Patient: Male, age 17
A 17-year-old boy with acute myeloid leukaemia (AML) received an allo-HSCT from a human leukocyte antigen-matched sibling donor in May 2020. The conditioning regimen consisted of cytarabine, busulfan, cyclophosphamide, and porcine antilymphocyte globulin (p-ALG), with graft-versus-host disease (GVHD) prophylaxis of cyclosporine A (CsA), mycophenolate mofetil (MMF), and short-course methotrexate (MTX). Oral voriconazole was administered as prophylaxis for possible fungal infection, maintaining the trough level between 2 and 5 mg/L after transplantation. Neutrophil and platelet engraftment was achieved on day 17 (day + 17) and day + 19 after allo-HSCT, respectively, and the patient was safely discharged on day + 20. The initial post-transplantation course was uncomplicated, and stable donor chimerism was achieved from day + 43.
On day + 52, the patient was hospitalised for nausea, vomiting, abdominal pain, and severe watery diarrhoea (35 ml/kg/24 h) without fever or liver dysfunction. Paediatric colonoscopy with multiple biopsies confirmed the diagnosis of overall grade IV acute GVHD in the gastrointestinal tract. Methylprednisolone (2 mg/kg/day), tacrolimus (1 mg/day), and basiliximab (20 mg/dose/week) were promptly administered intravenously to prevent worsening of GVHD, in addition to parenteral nutrition and anti-diarrhoeal agents. Clinical conditions gradually improved, and a second endoscopy showed a smooth colonic mucosa without any residual signs of GVHD. On day + 114, the patient was discharged from the hospital.
On day + 123, the patient was readmitted for fever and anorexia without headache or diarrhoea. Computed tomography (CT) scan of the chest (Figure 1) revealed a new right upper lobe defined nodule (17 x 15 mm) surrounded by a ring of consolidation. Blood tests (Table 1) revealed a C-reactive protein level (CRP) of 208.9 mg/L [normal range (NR), <= 5 mg/L], with 7.19 x 109/L white blood cells (NR, 3.5-9.5 x 109/L) and 97 x 109/L platelets (NR, 125-350 x 109/L). Microbiological tests, including cultures and polymerase chain reaction (PCR) for pathogens, failed to identify any agents. Bone marrow evaluation revealed normal myeloid maturation without any signs of disease recurrence or acute GVHD and full-donor chimerism. He was treated empirically with intravenous voriconazole, acyclovir, imipenem, and linezolid. Three days later, the CRP level had decreased to 149 mg/L, but the patient's condition did not improve, and the patient developed a cough. The patient's blood sample was then sent to the Beijing Genomics Institute (BGI)-Wuhan for pathogen detection via next-generation sequencing (NGS). Two days later, NGS of the blood confirmed the presence of C. bertholletiae genetic material. Intravenous liposomal amphotericin B (LAmB, 1.14 mg/kg/day) and oral posaconazole delayed-release tablets (300 mg/dose, twice daily for 24 h loading dose, followed by 300 mg/dose/day maintenance) were promptly started on day + 132, along with a switch of antibiotic therapy from imipenem and linezolid to benzylpenicillin. Six days later, the patient's temperature was normal, and the cough decreased noticeably, but he experienced persistent headache and violent mood swings. A follow-up brain magnetic resonance imaging (MRI; Figure 2) identified signal abnormalities suggestive of left-side basal ganglia abscesses (28 x 18 mm) and signs of perifocal oedema. No bacteria, viruses, Mycobacterium tuberculosis, or mycoplasma was detected via NGS in the cerebrospinal fluid (CSF), but C. bertholletiae was detected. CSF studies revealed negative minimal residual disease (MRD) with flow cytometry analysis. A diagnosis of overall disseminated mucormycosis caused by C. bertholletiae involving the lung and intracranial basal ganglia was made.
A multidisciplinary team made the decision for surgical treatment for intracranial mucormycosis after assessing patient characteristics, the biology of C. bertholletiae, underlying disease, risks, and side effects. On day + 141, the patient was referred to the neurosurgery team for an intracranial debridement, along with the same antifungal therapy. NGS of the resected specimen was also positive for C. bertholletiae and confirmed the diagnosis of disseminated mucormycosis. After surgery, the patient's clinical condition markedly improved, especially the fractious mood, and normal neurological function was restored without any other abnormalities. He recovered well post-operation without recurrent C. bertholletiae infection or neurologic sequelae. One month later, he was discharged with continued antifungal combination therapy outside the hospital. On day + 258, the intravenous LAmB and oral posaconazole delayed-release tablets were switched to maintenance monotherapy of posaconazole (300 mg/dose/day) for about 10 months. During the combination therapy, only mild adverse effects, including abdominal symptoms and anorexia, were observed, none of which necessitated the cessation of antifungal drugs. The patient showed good adherence and tolerance to posaconazole without any adverse events in the maintenance monotherapy. Throughout the treatment, he maintained a good clinical condition with no reoccurrence of symptoms.
At the 13-month follow-up visits, his neurologic examinations remained stable, and the surgical site appeared to be healing well with clean wound margins. The preoperative and postoperative lesion volume changes were evaluated using brain MRIs (Figure 2) and demonstrated a gradual reduction. Regular CT scans of his chest (Figure 1) revealed that the original right upper lobe nodule disappeared completely. Repeated NGS tests of the blood and CSF showed normal results. Currently, all laboratory test results (Table 1), except for slight serum creatinine increases, were determined to be within normal limits, and the patient was in good health.
Keywords: hsct, benefits, cunninghamellamycosis, intracranial basal ganglia, surgical treatment
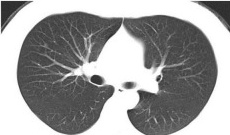
Image caption: Computed tomography (CT) scan of the chest. (F) On day + 540, the chest CT revealed that the original right upper lobe nodule disappeared completely.